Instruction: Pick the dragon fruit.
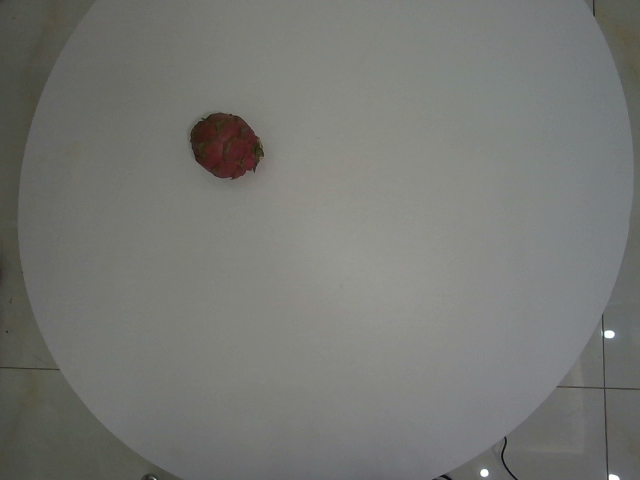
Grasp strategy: vertical